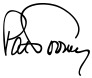
Signature of: pat toomey